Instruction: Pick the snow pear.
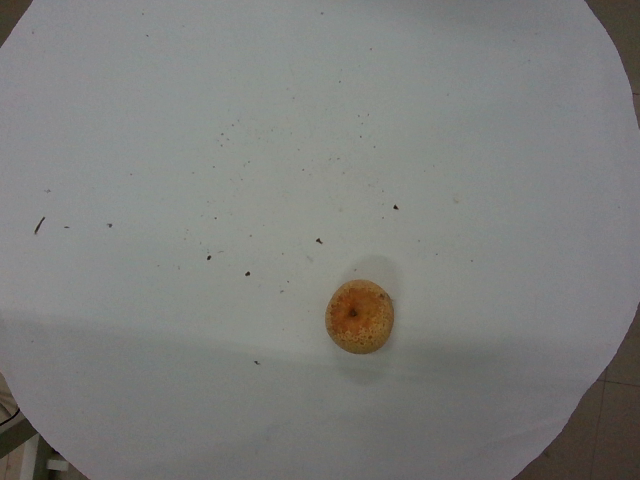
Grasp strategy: vertical